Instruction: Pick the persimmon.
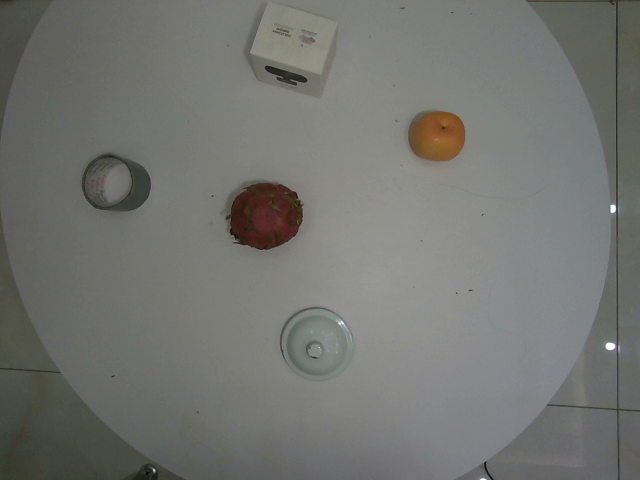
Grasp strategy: vertical